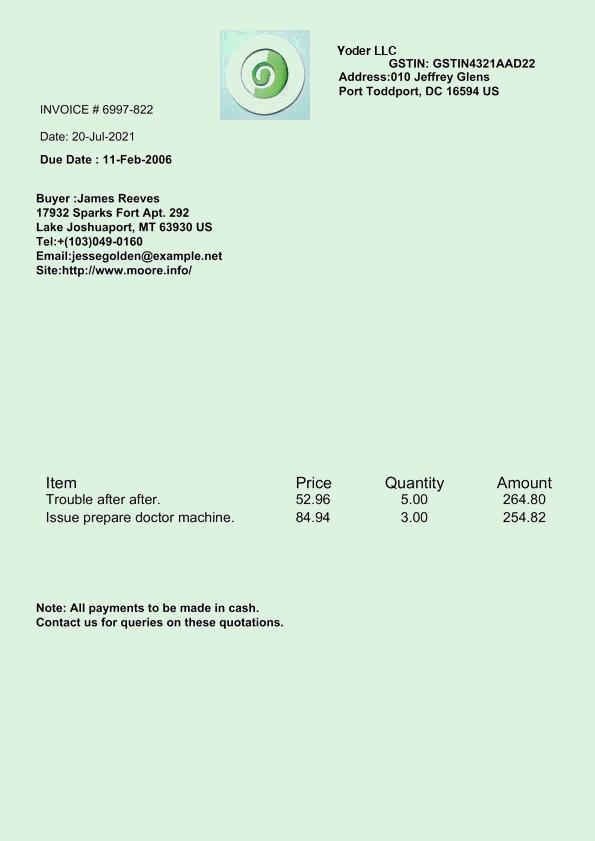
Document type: Invoice